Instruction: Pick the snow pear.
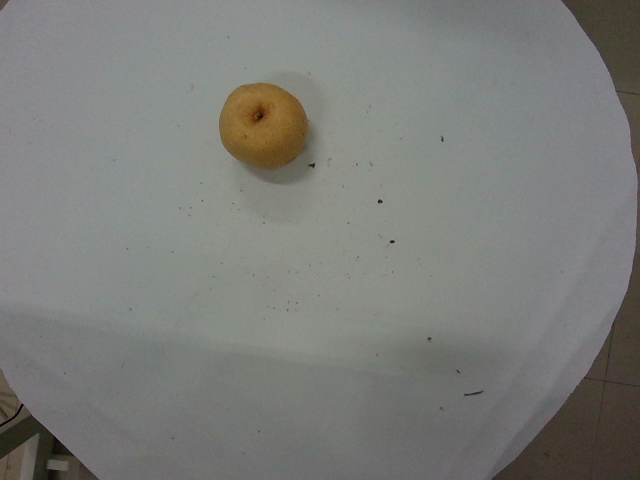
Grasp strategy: vertical